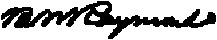
Signature of: benjamin wright raymond